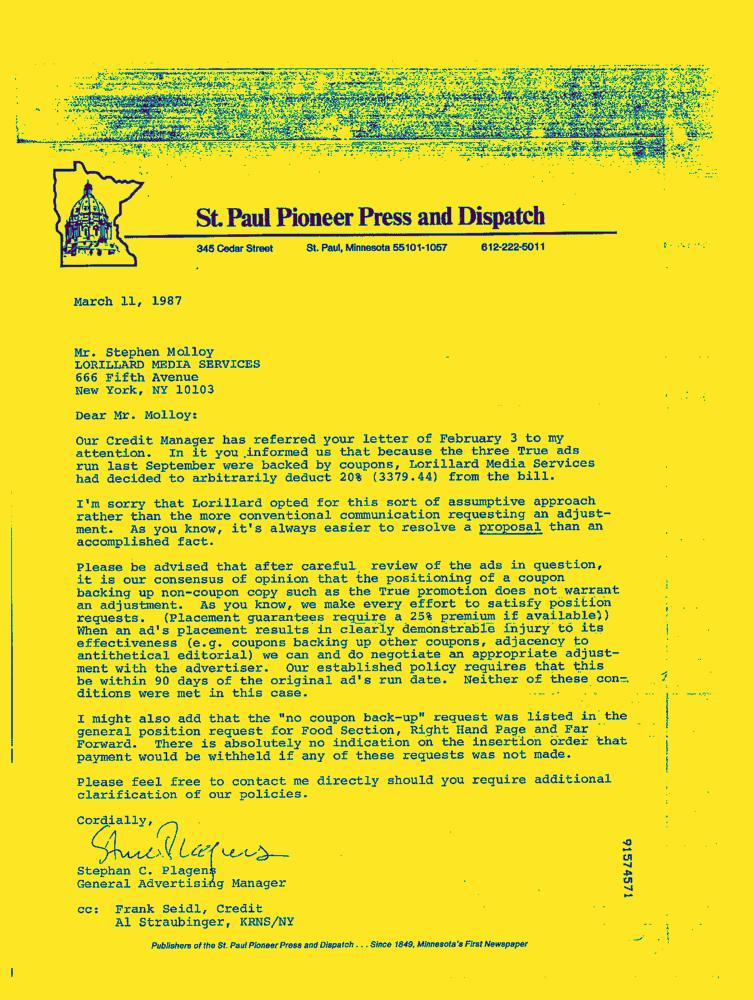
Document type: Letter-Doc